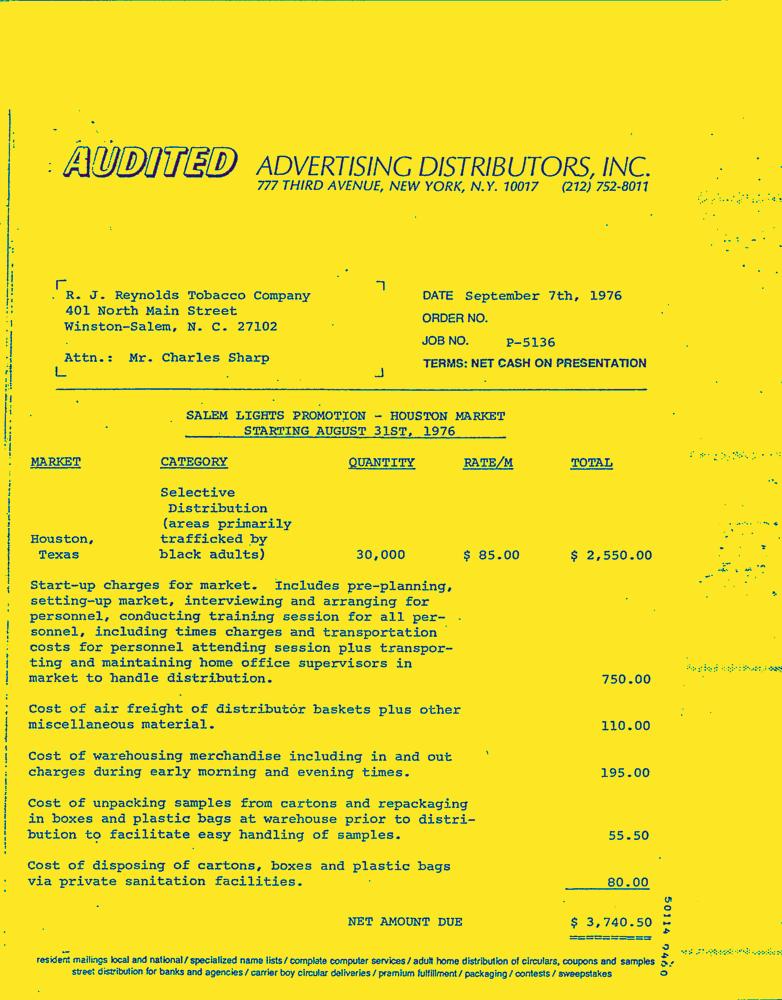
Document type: Invoice-Doc